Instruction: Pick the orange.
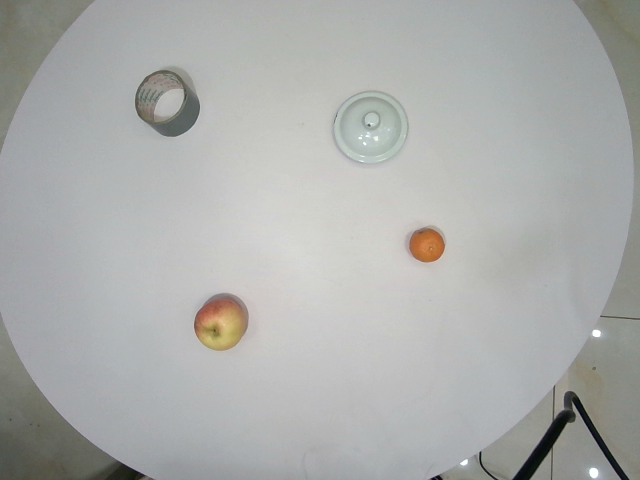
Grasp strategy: vertical